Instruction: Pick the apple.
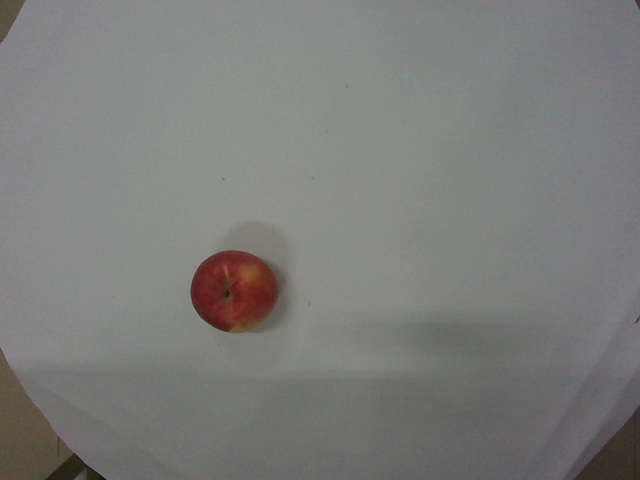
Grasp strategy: vertical